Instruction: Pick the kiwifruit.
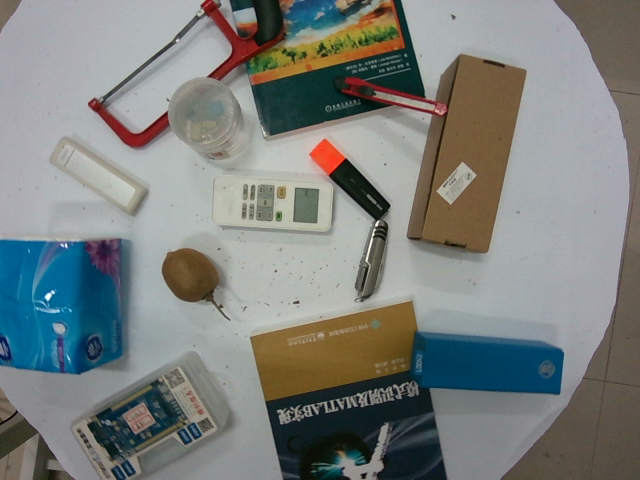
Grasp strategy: vertical